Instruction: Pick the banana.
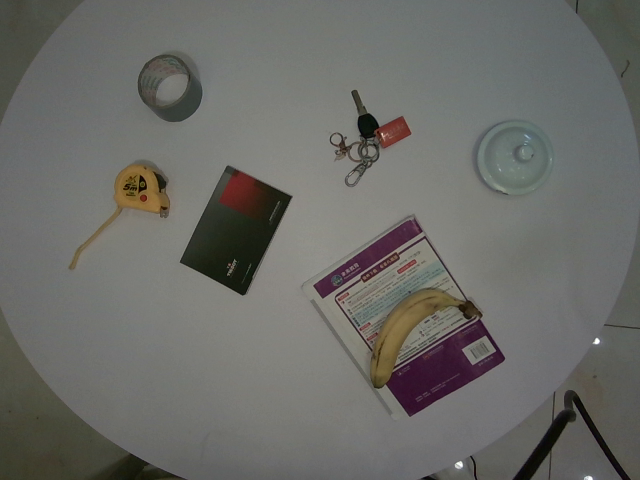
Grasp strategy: vertical